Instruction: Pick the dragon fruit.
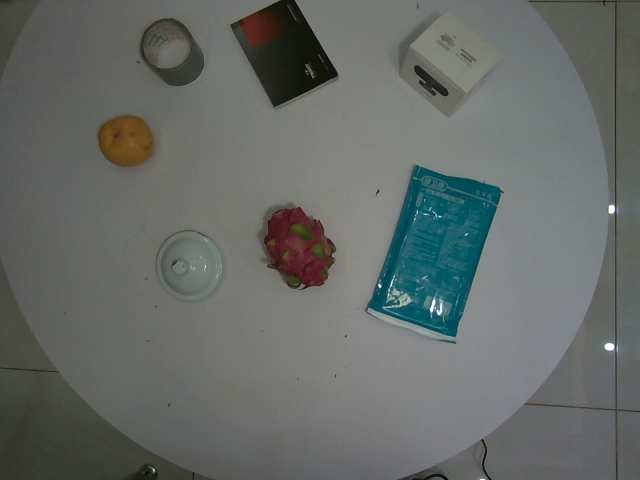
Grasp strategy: vertical